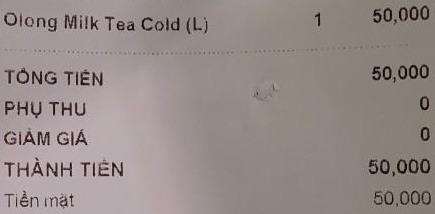
<table>
<tr>
<td>Olong Milk Tea Cold (L)</td>
<td>1</td>
<td>50,000</td>
</tr>
</table>

TỔNG TIỀN 50,000
PHỤ THU 0
GIẢM GIÁ 0
THÀNH TIỀN 50,000
Tiền mặt 50,000